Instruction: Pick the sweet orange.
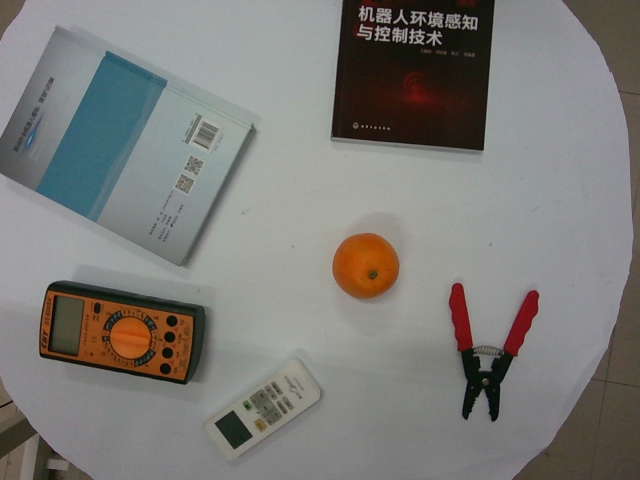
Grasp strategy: vertical